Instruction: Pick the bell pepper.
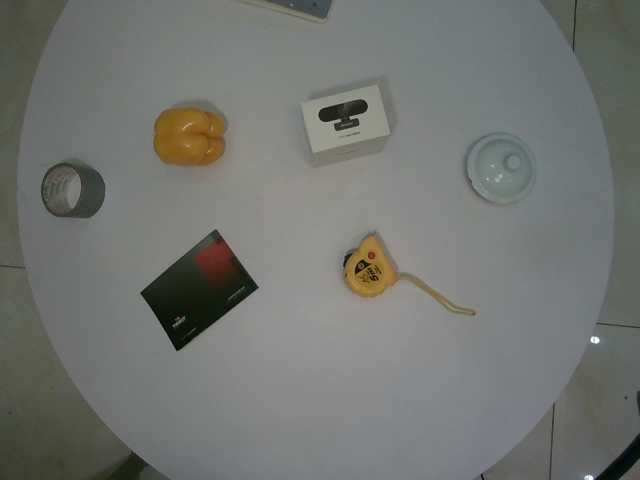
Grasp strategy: vertical